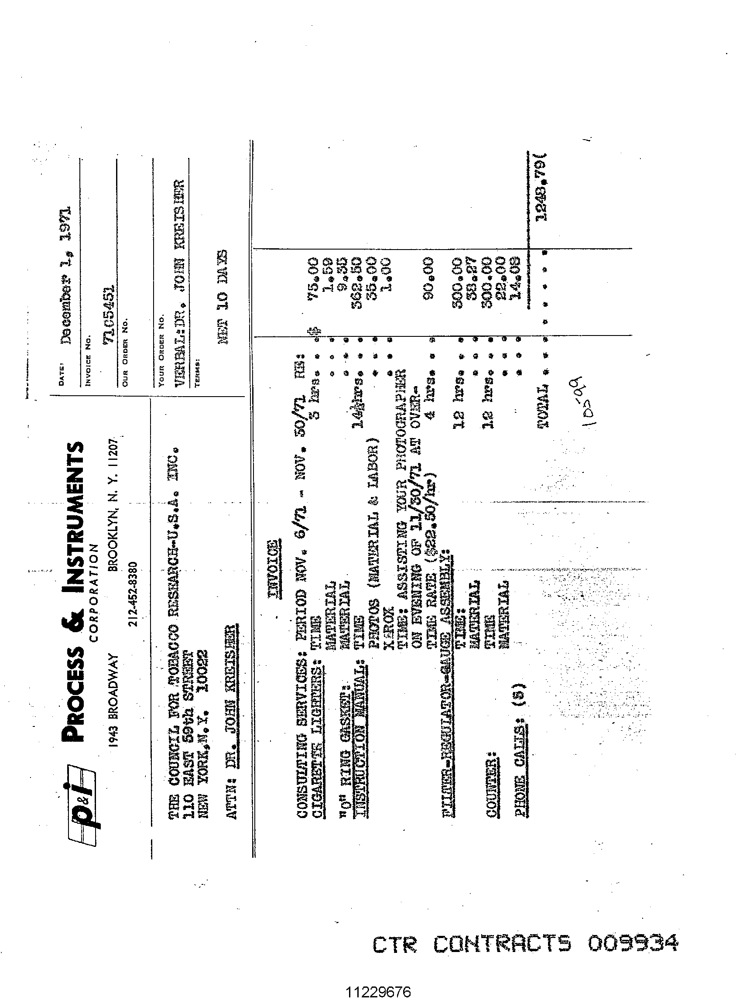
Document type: Invoice